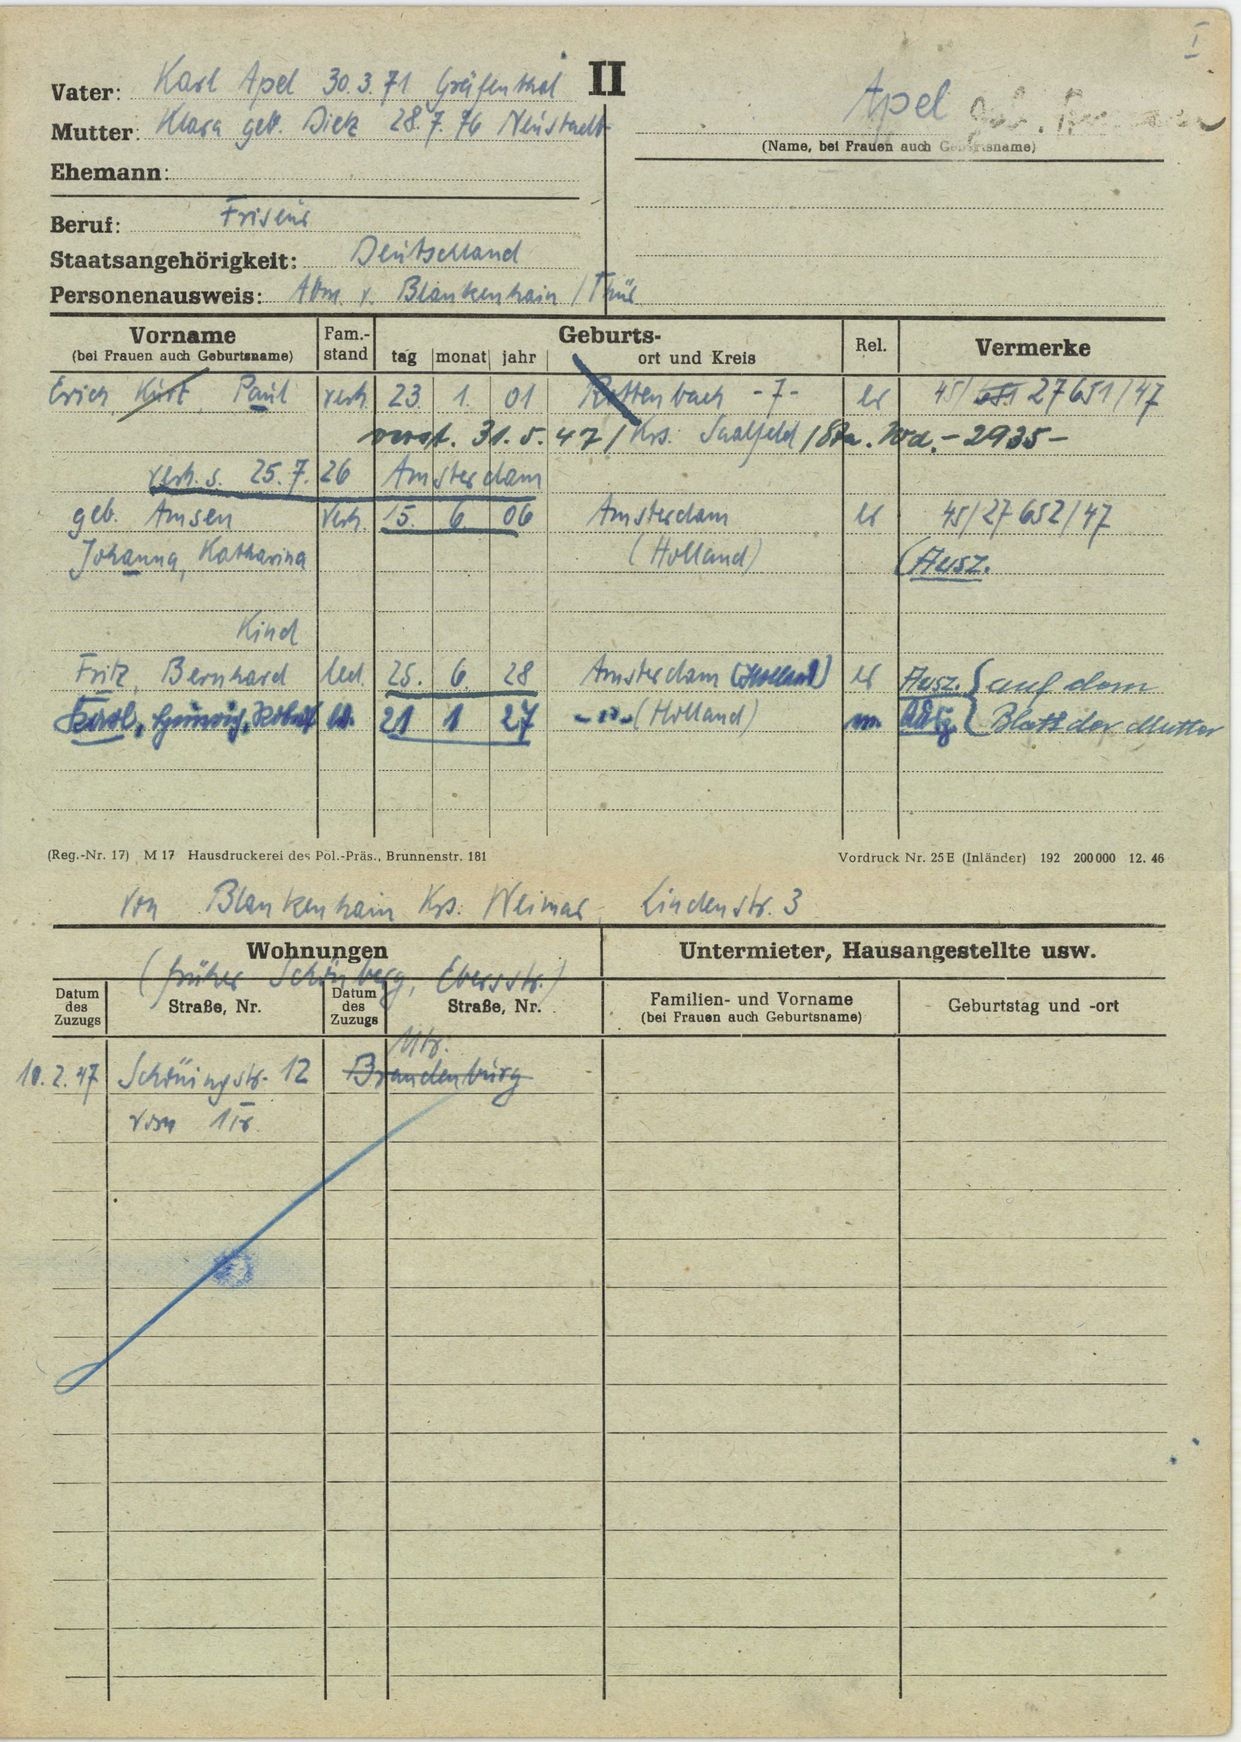
Apel geb. Frenzel